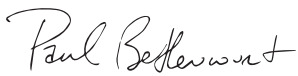
Signature of: paul bettencourt